Question: In what way does the history help explain the case?
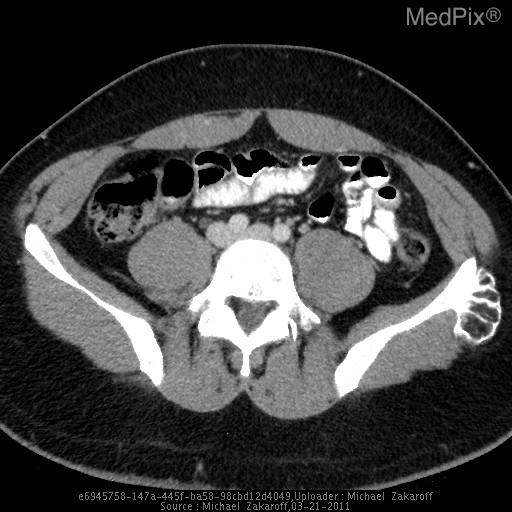
Answer: The patient's history of 23 yo male who initially presented to the emergency department with epigastric pain. Abdominal plain films were obtained wich showed an incidental finding of a bony mass arising from the left iliac wing.

On questioning he endorses a several year history of atraumatic left posterior buttocks pain. This pain is worsened by bending or strenuous running. is key in understanding the case.